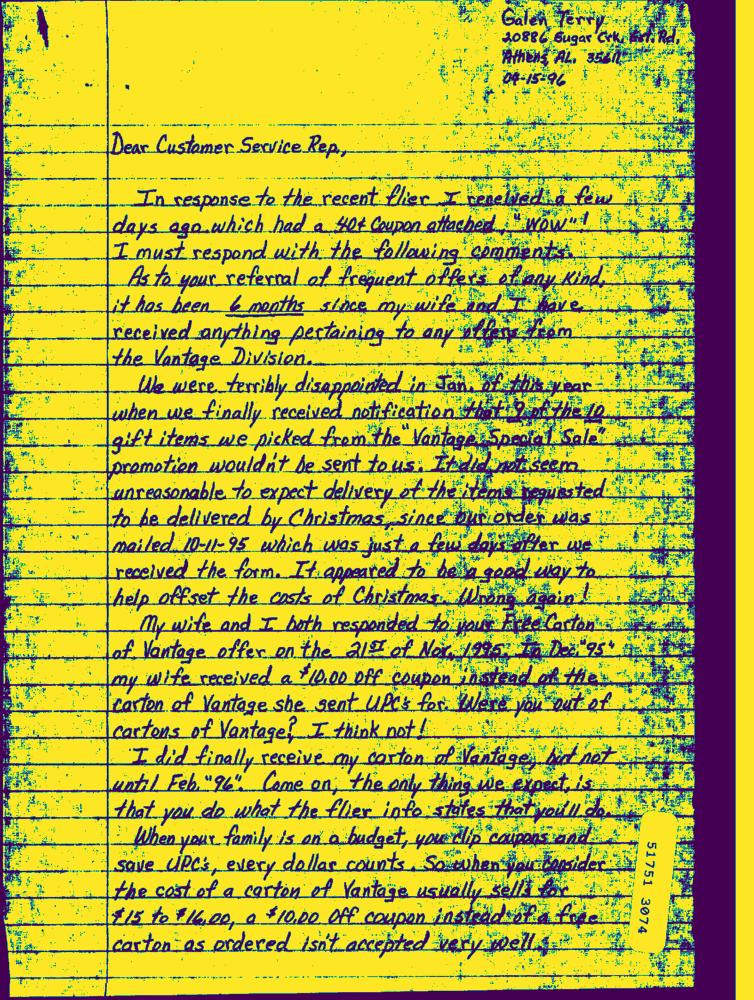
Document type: Hand-Written